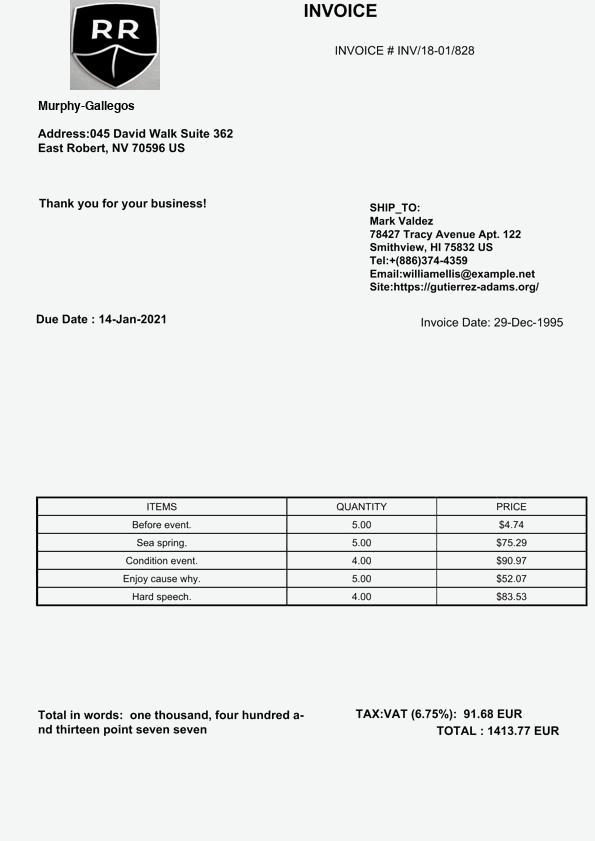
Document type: Invoice